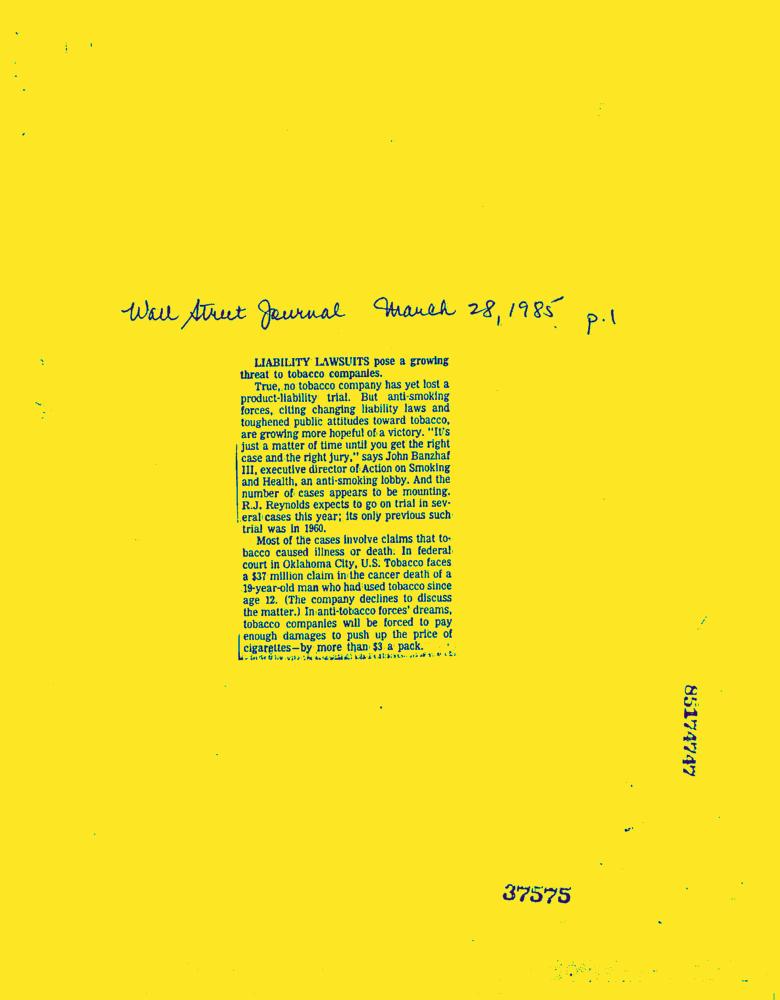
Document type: News-Article